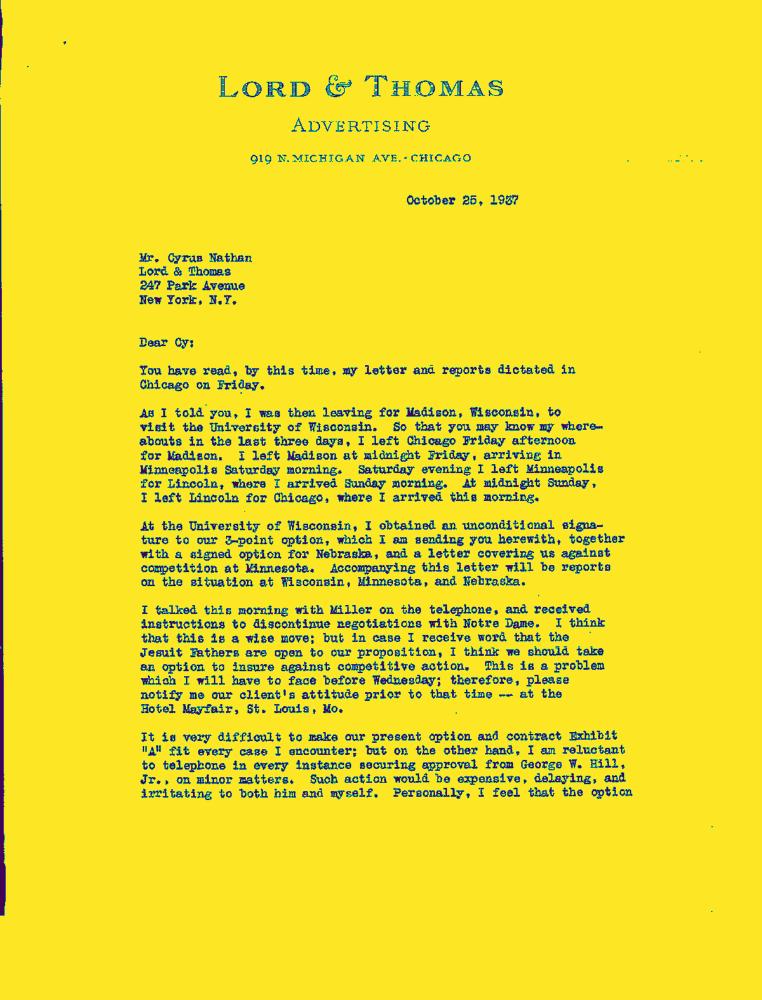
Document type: Letter-Doc